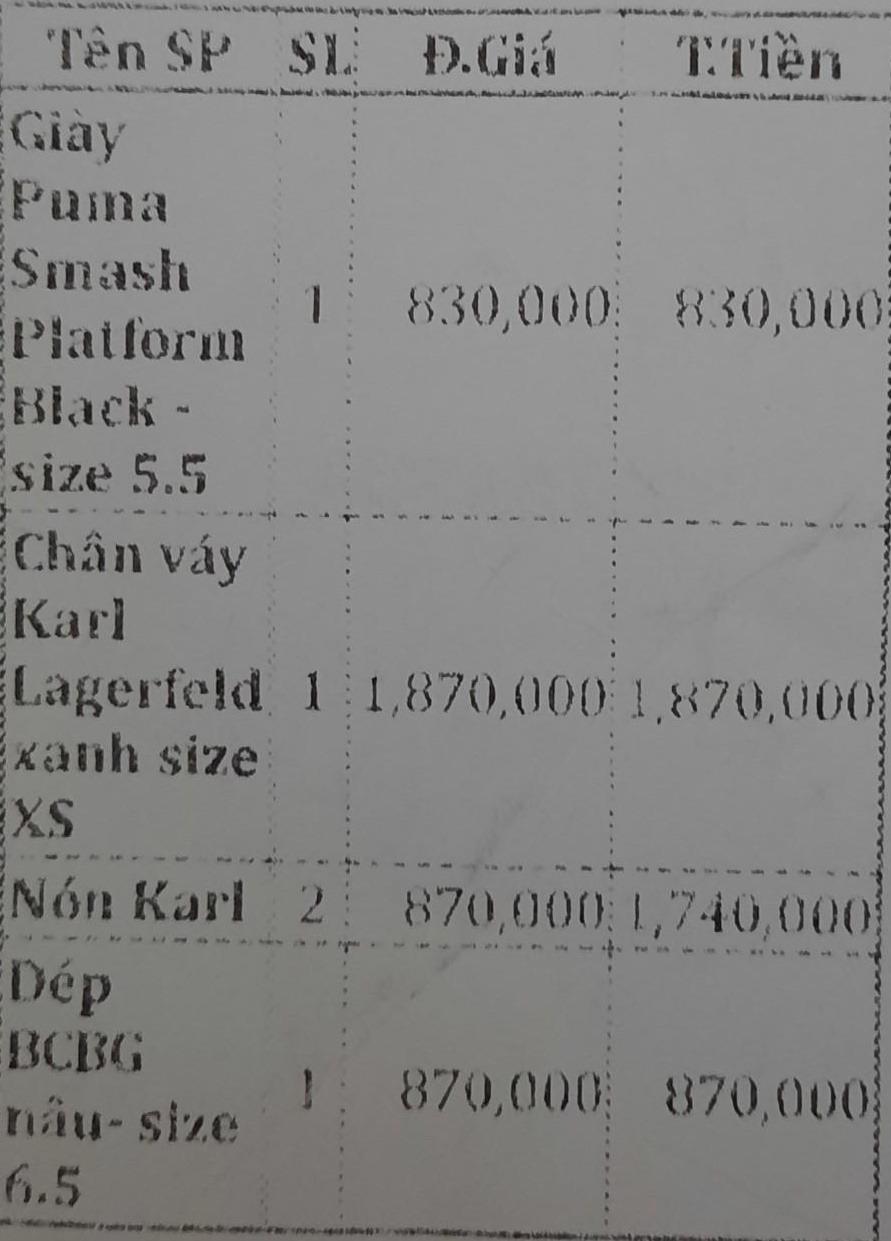
<table>
<tr>
<th>Tên SP</th>
<th>SL</th>
<th>Đ.Giá</th>
<th>T.Tiền</th>
</tr>
<tr>
<td>Giay Puma Smash Platform Black - size 5.5</td>
<td>1</td>
<td>830,000</td>
<td>830,000</td>
</tr>
<tr>
<td>Chân váy Karl Lagerfeld xanh size XS</td>
<td>1</td>
<td>1,870,000</td>
<td>1,870,000</td>
</tr>
<tr>
<td>Nón Karl</td>
<td>2</td>
<td>870,000</td>
<td>1,740,000</td>
</tr>
<tr>
<td>Dép BCBG nâu- size 6.5</td>
<td>1</td>
<td>870,000</td>
<td>870,000</td>
</tr>
</table>